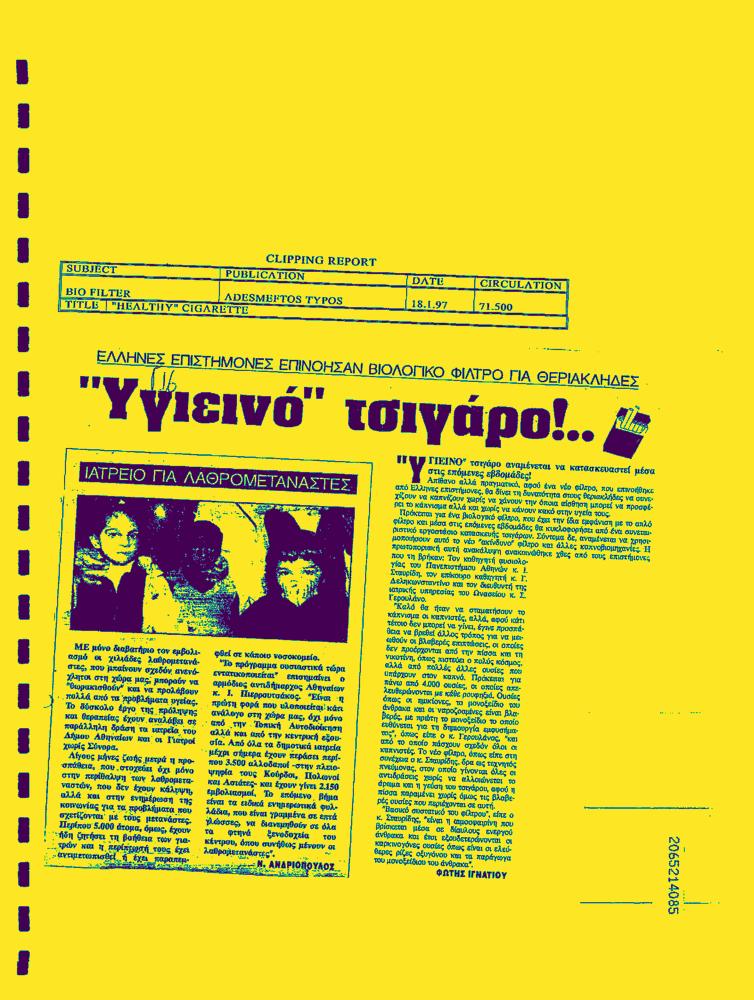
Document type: News-Article